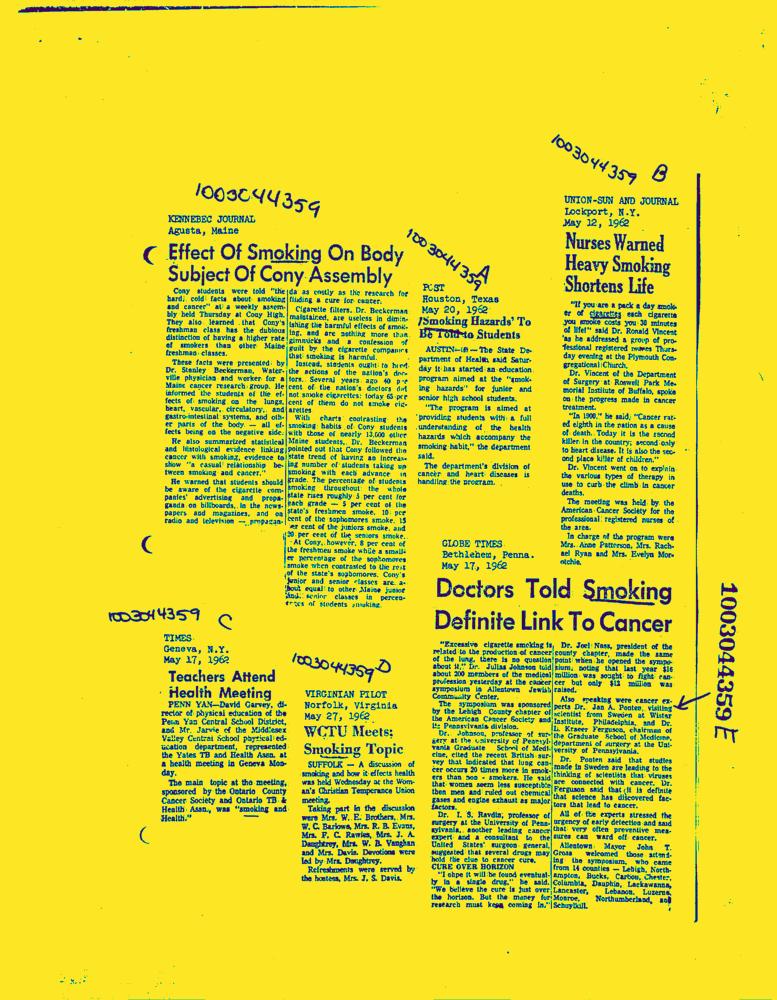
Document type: News-Article